Question: What is the suspected problem?
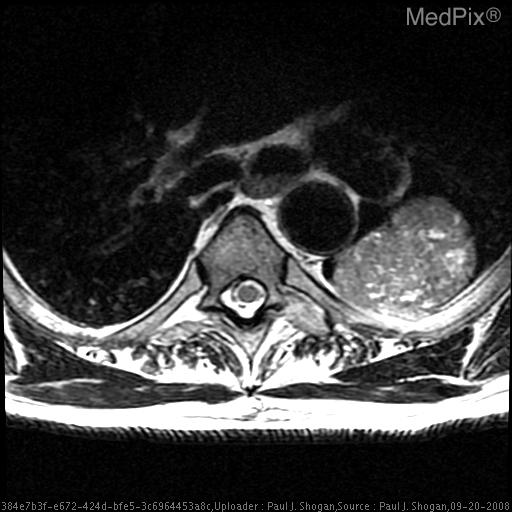
Answer: The findings suggest T2 weighted axial MR image reveals a well-marginated mass with smooth borders in the left lung at the level of the aortic arch, which demonstrates multiple small foci of increased T2 signal intensity, giving the mass a speckled appearance.

Contrast enhanced axial CT image shows a homogeneous, well-marginated, solid mass with minimal contrast enhancement in the left upper lobe.  No fat or calcification is evident.. T2 weighted axial MR image reveals a well-marginated mass with smooth borders in the left lung at the level of the aortic arch, which demonstrates multiple small foci of increased T2 signal intensity, giving the mass a speckled appearance.. The patient might have a history of 58 yo man presented with neck pain to his primary care physician.  An MRI of the cervical spine was obtained revealing an abnormal finding..